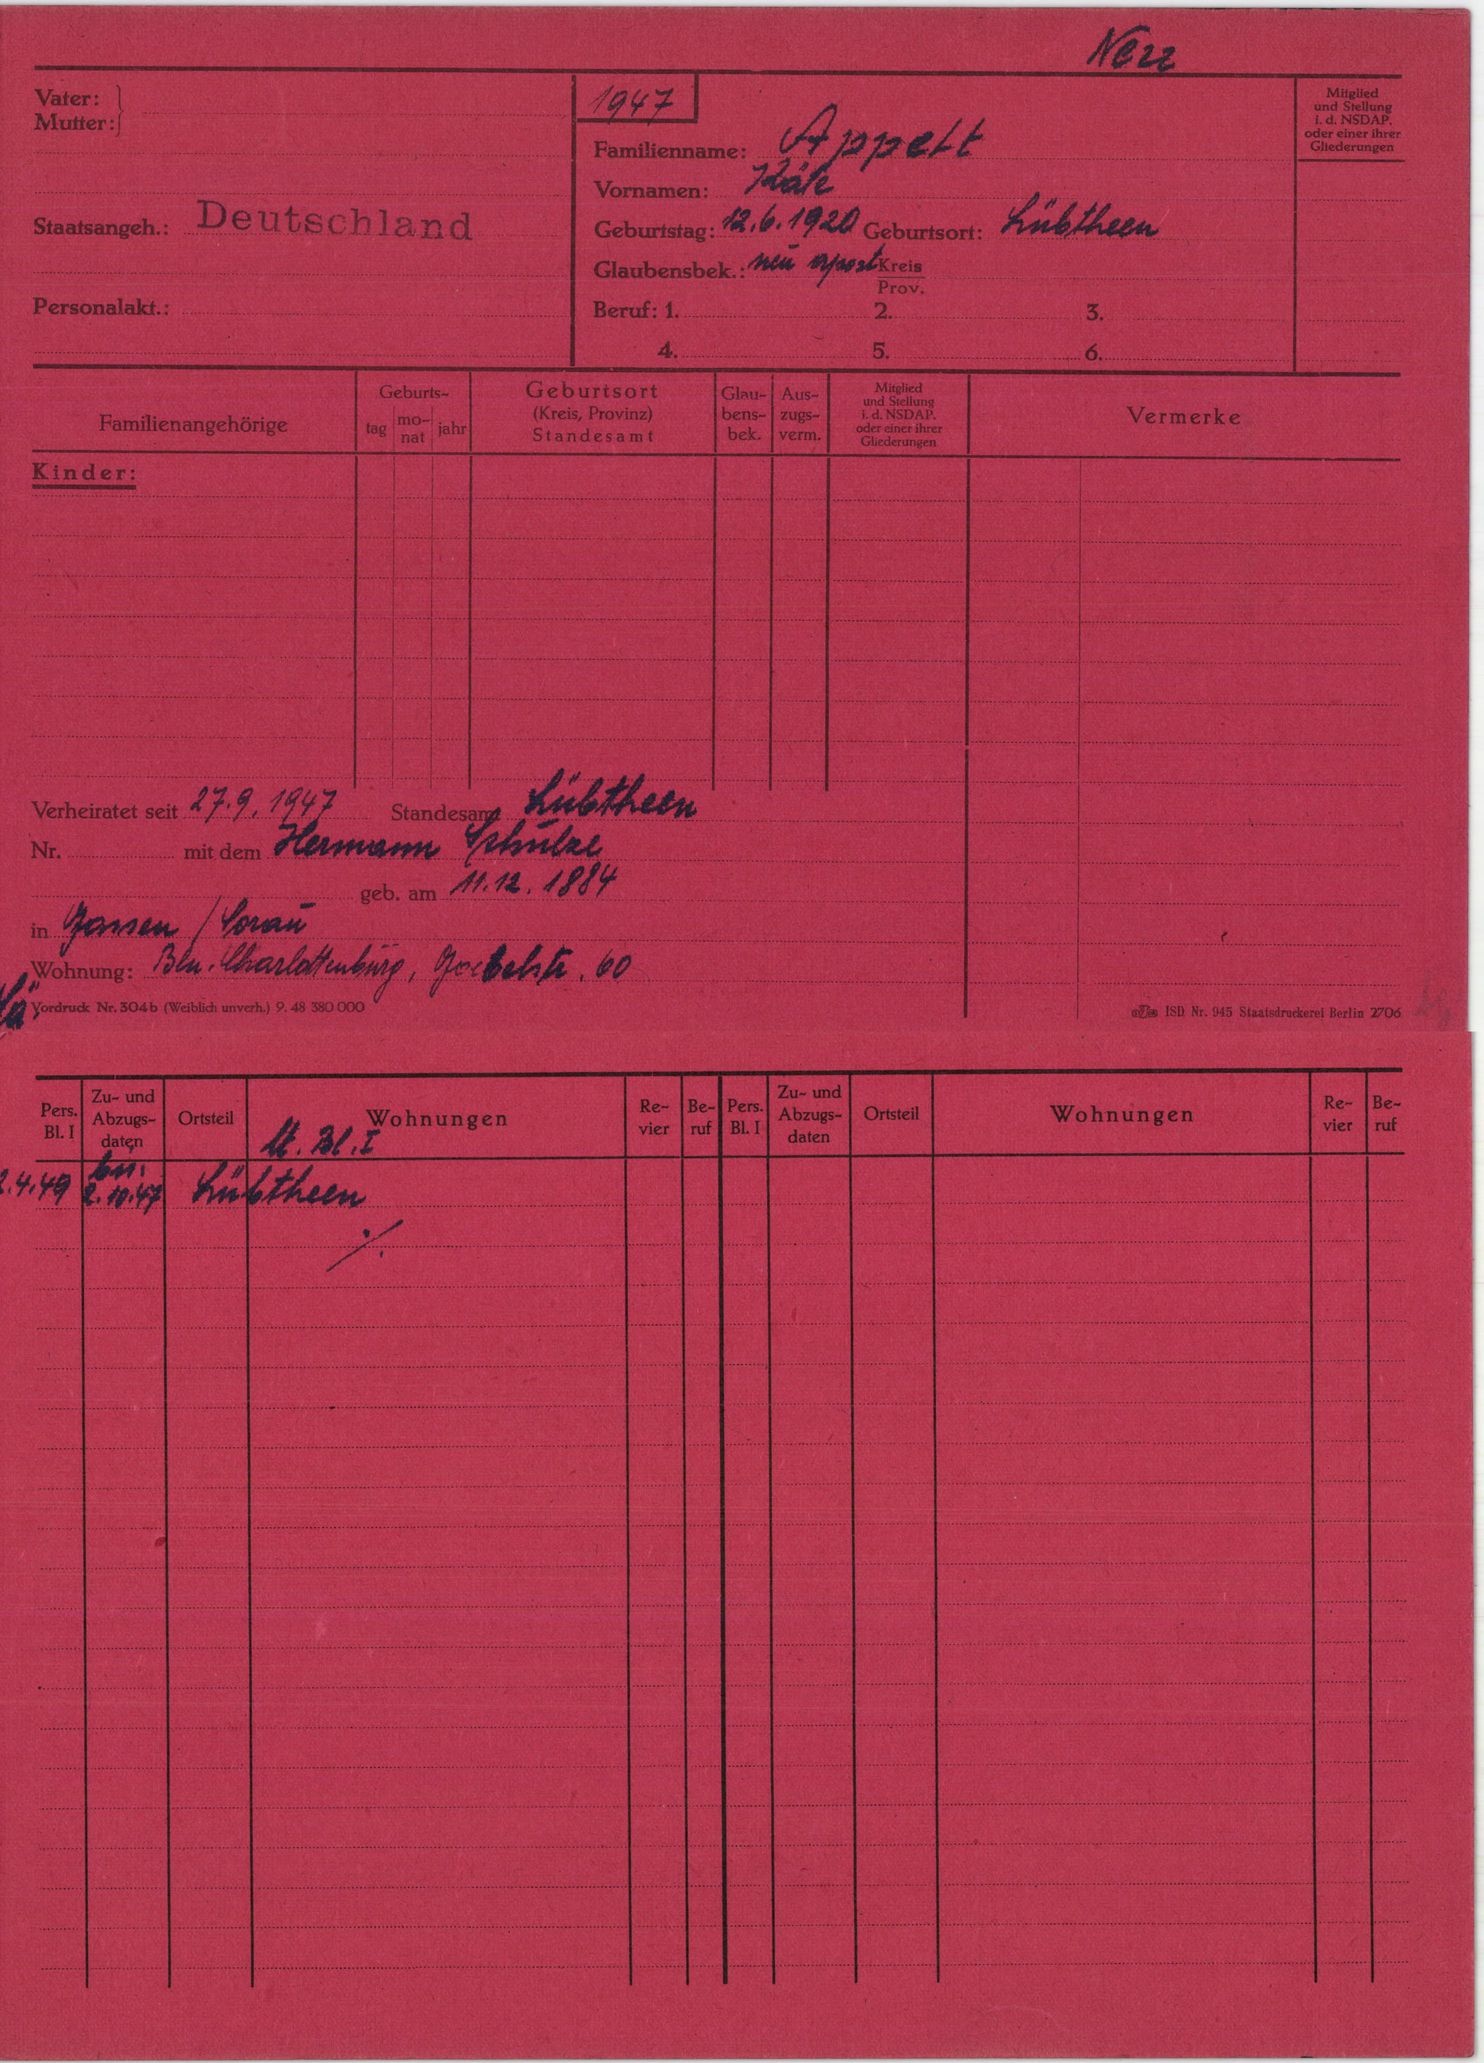
Appelt